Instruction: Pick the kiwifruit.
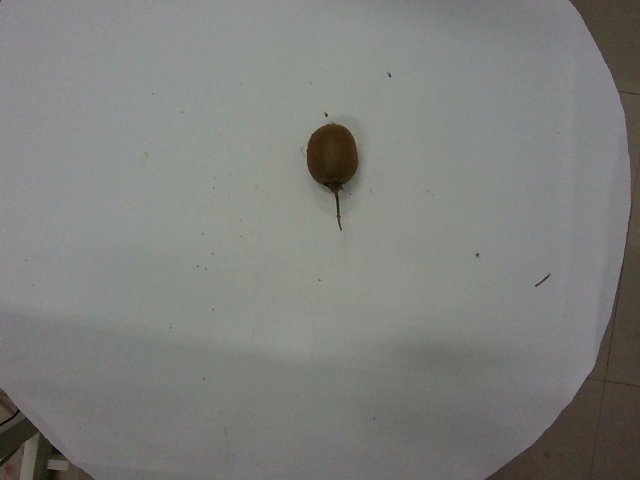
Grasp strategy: vertical